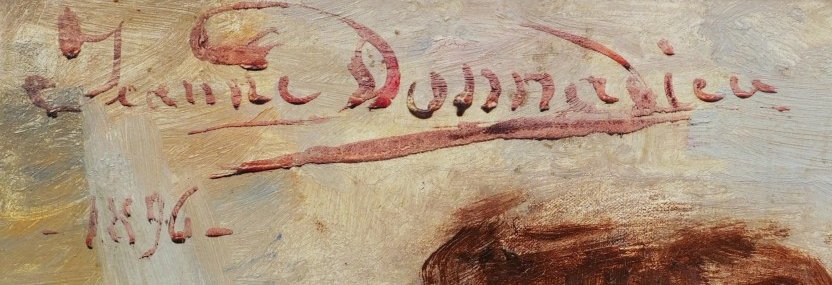
Signature of: jeanne donnadieu